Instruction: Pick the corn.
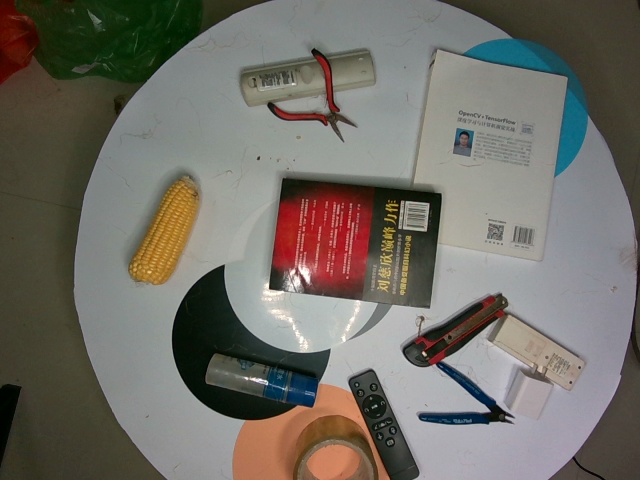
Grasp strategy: vertical